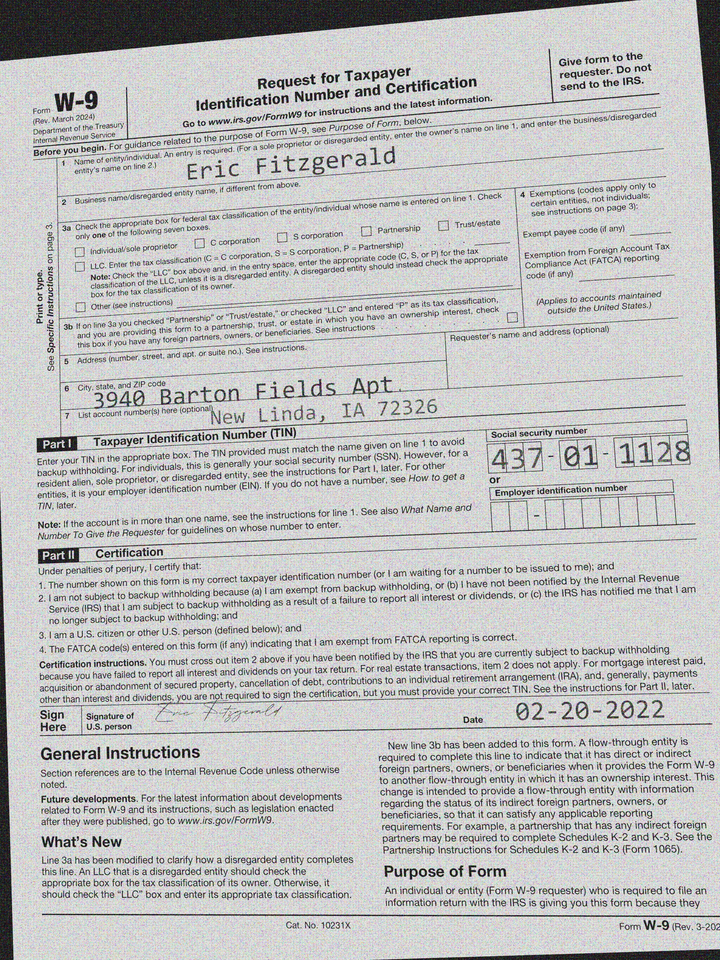
adr1: 3940 Barton Fields Apt. 434
adr2: New Linda, IA 72326
cbx: no
ssn: 437011128
enm: Eric Fitzgerald
sdt: 02-20-2022